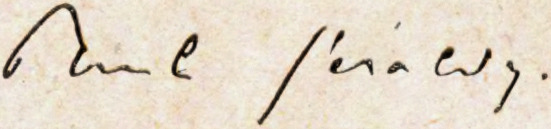
Signature of: paul géraldy